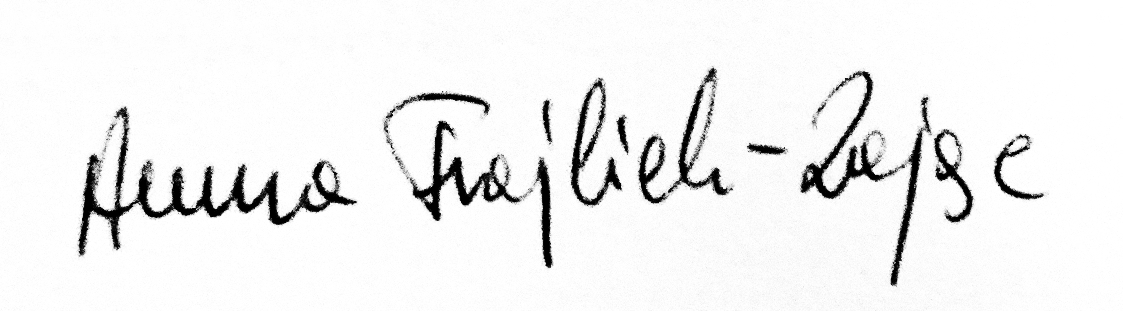
Signature of: anna frajlich